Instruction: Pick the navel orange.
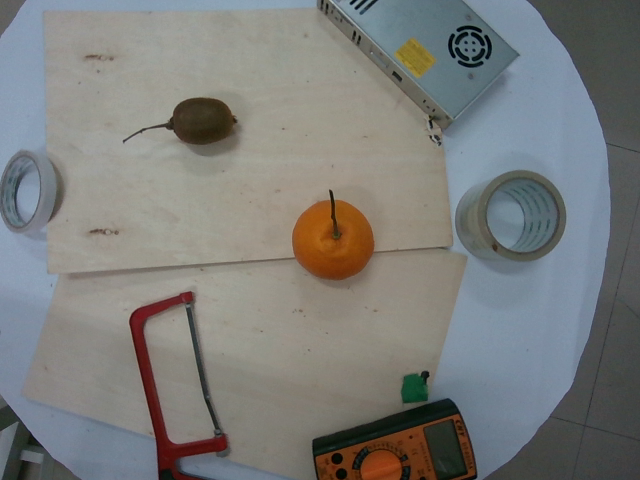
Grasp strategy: vertical